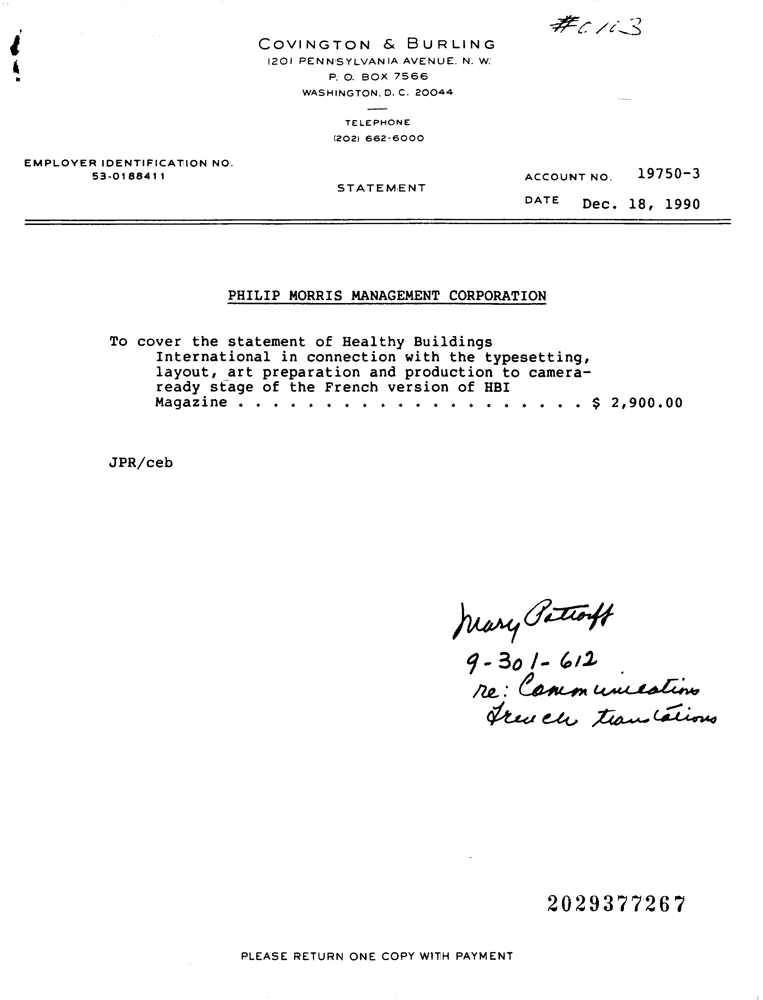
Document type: Invoice